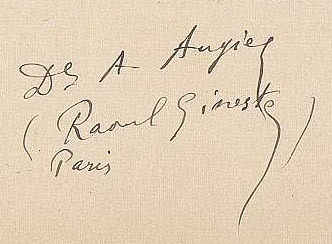
Signature of: raoul gineste